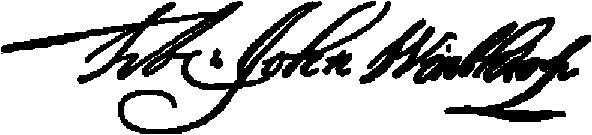
Signature of: fitz john winthrop